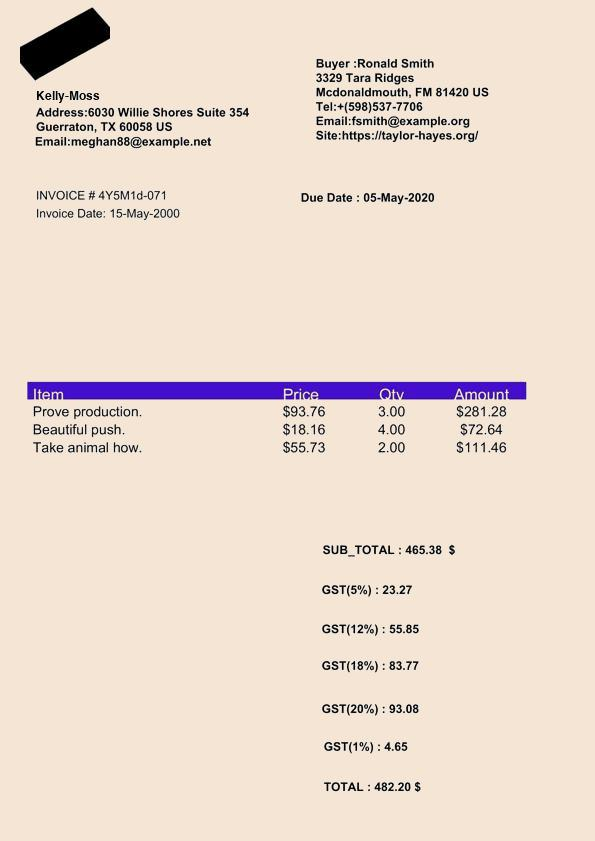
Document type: Invoice